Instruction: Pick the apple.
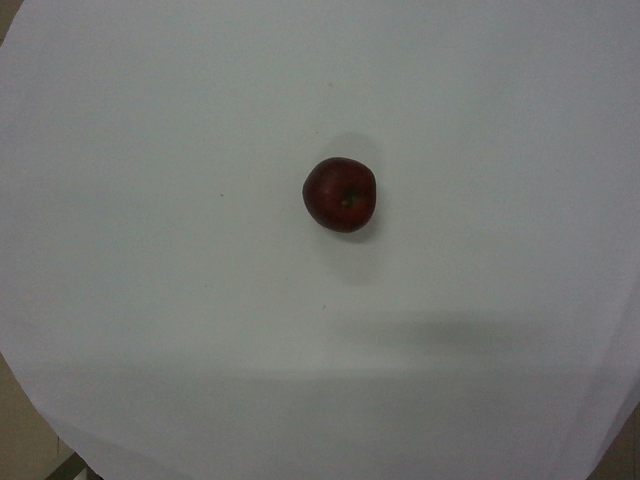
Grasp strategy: vertical